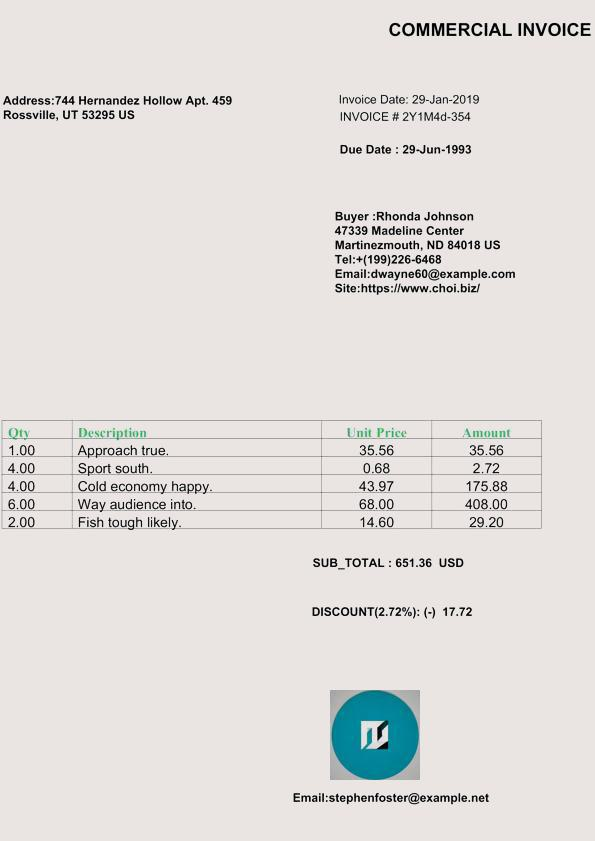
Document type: Invoice